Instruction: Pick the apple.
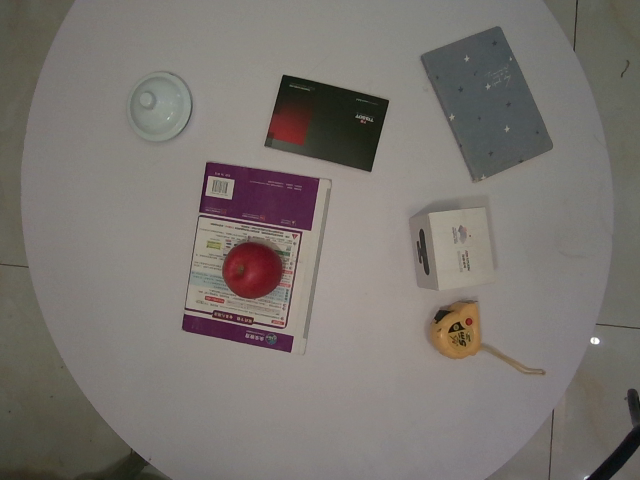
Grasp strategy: vertical